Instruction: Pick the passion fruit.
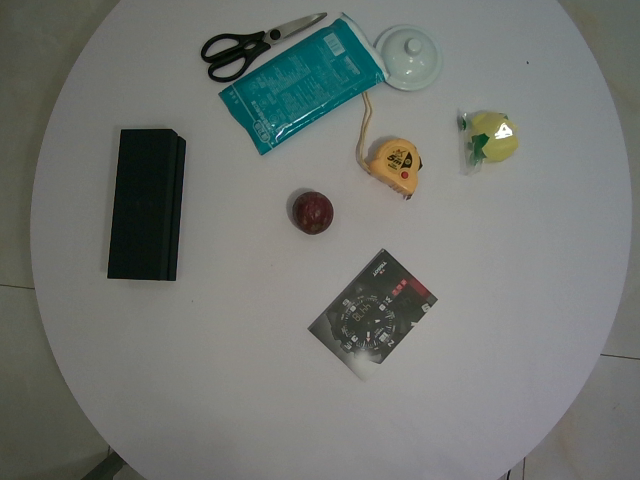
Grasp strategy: vertical